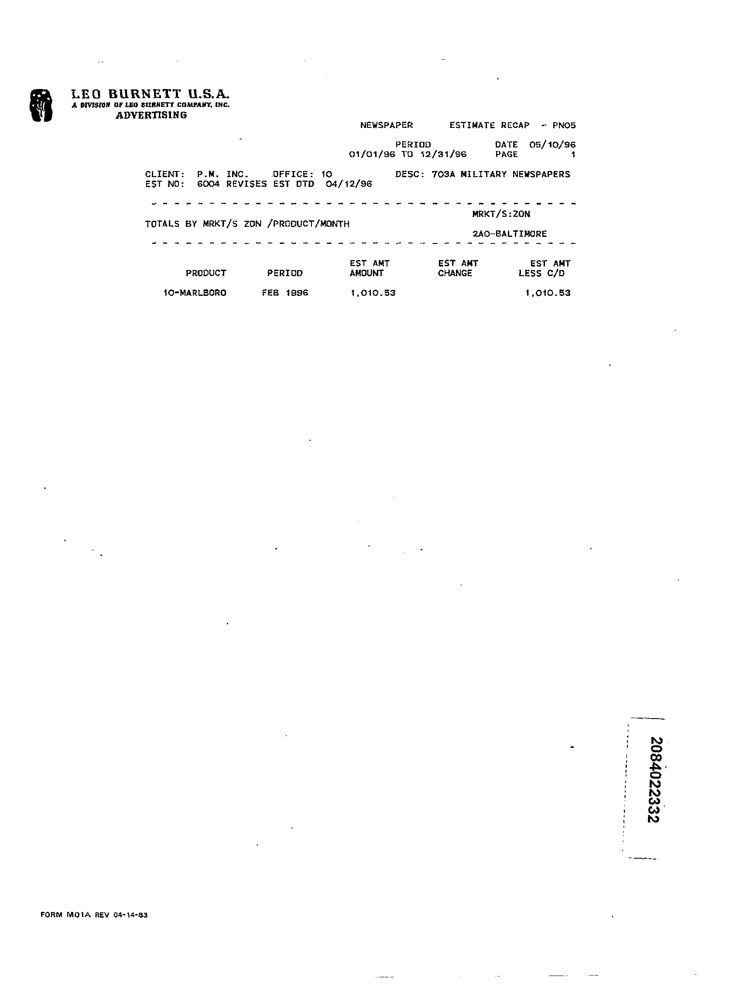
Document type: Invoice